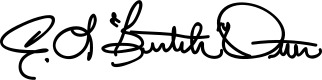
Signature of: butch otter